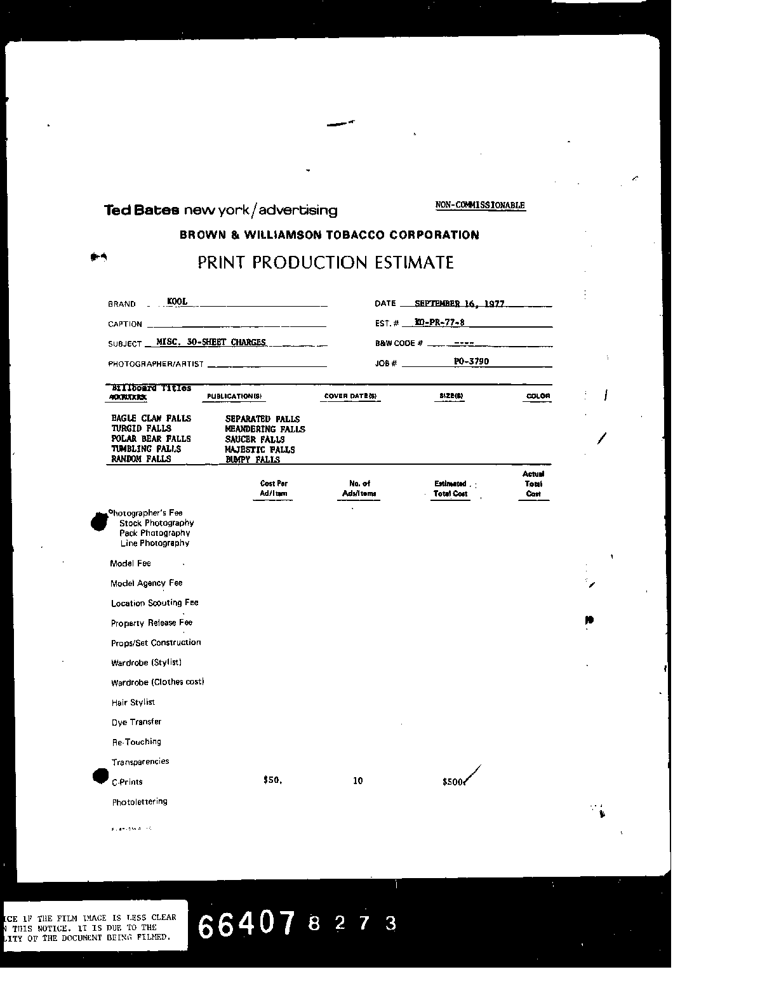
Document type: Invoice